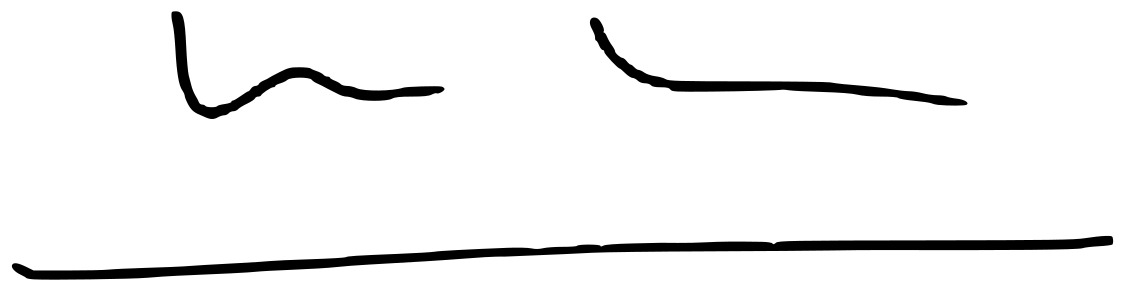
Signature of: cristina cifuentes